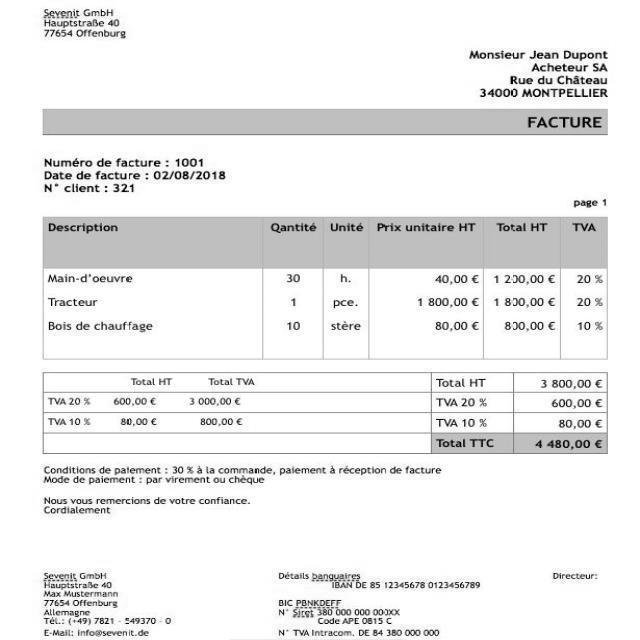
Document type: Invoice